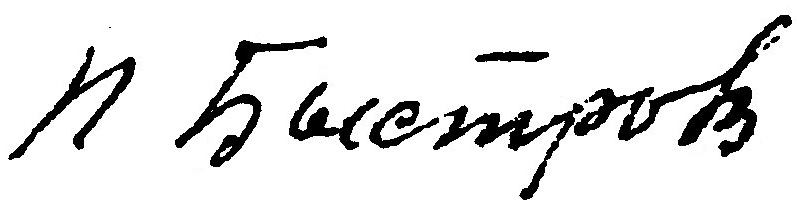
Signature of: q4101167